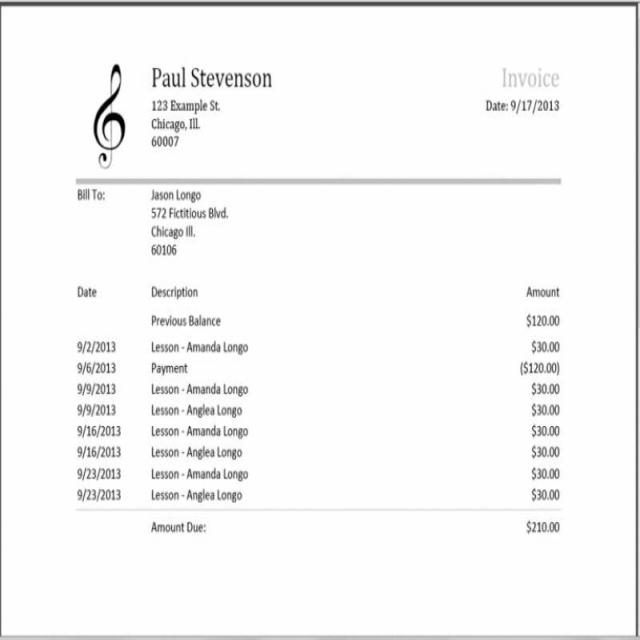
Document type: Invoice